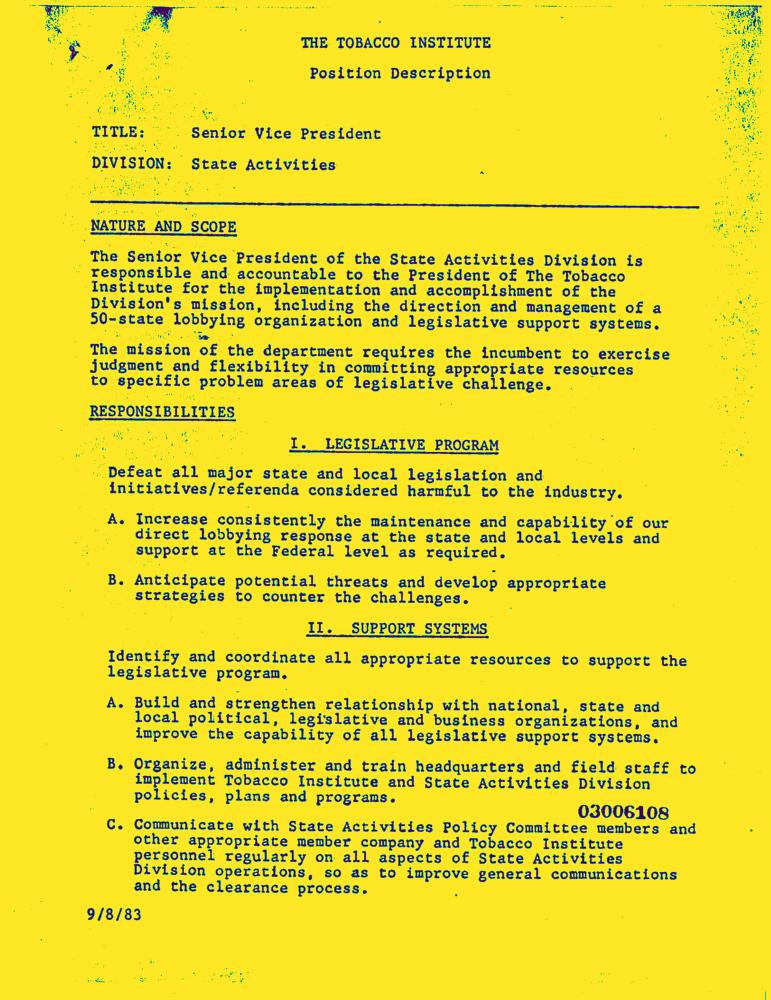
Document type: Resume-Doc